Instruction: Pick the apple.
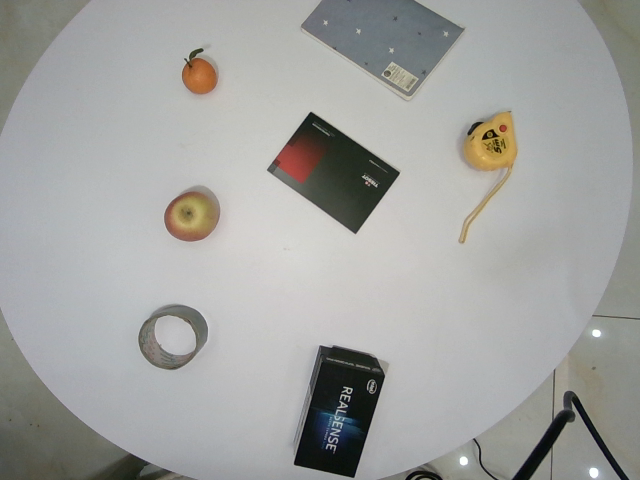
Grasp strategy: vertical